Question: What is the estimated tax bill amount according to the document?
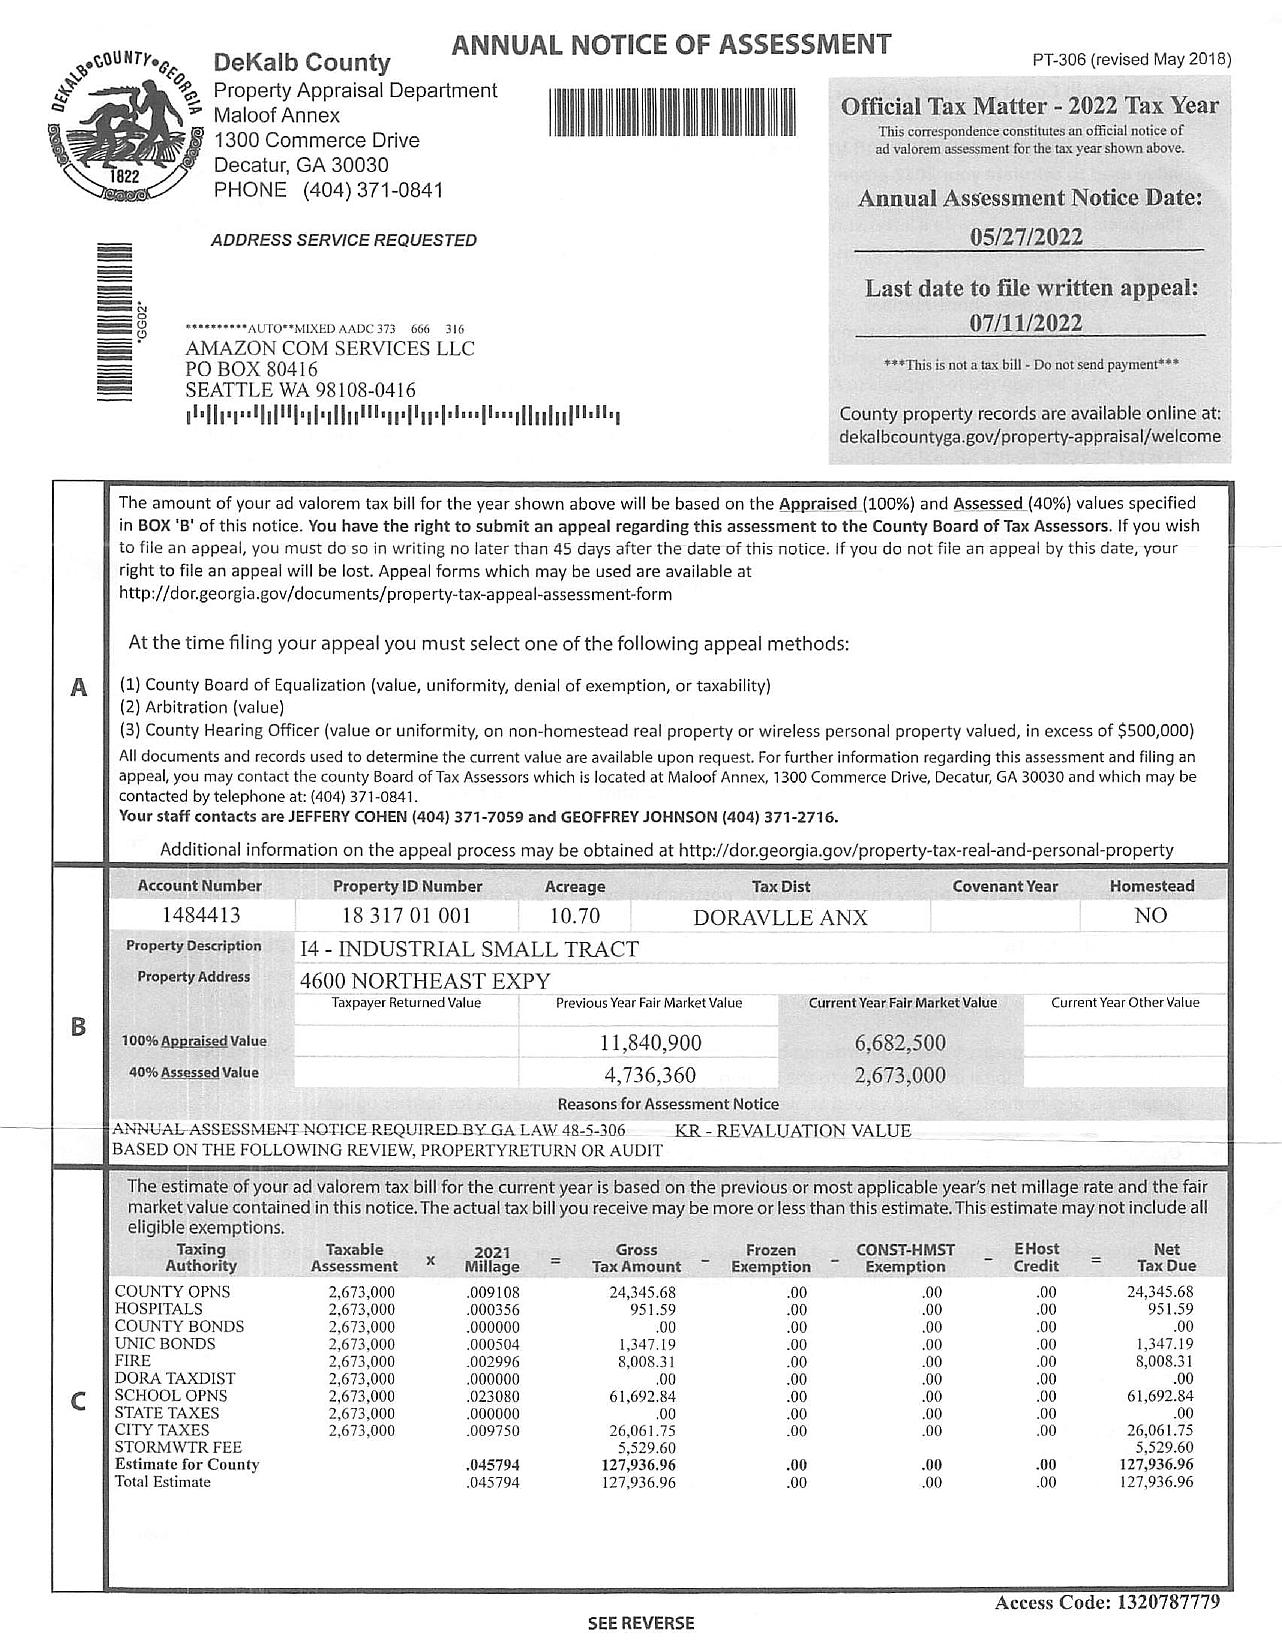
Answer: "127,936.96"